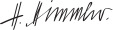
Signature of: heinrich himmler